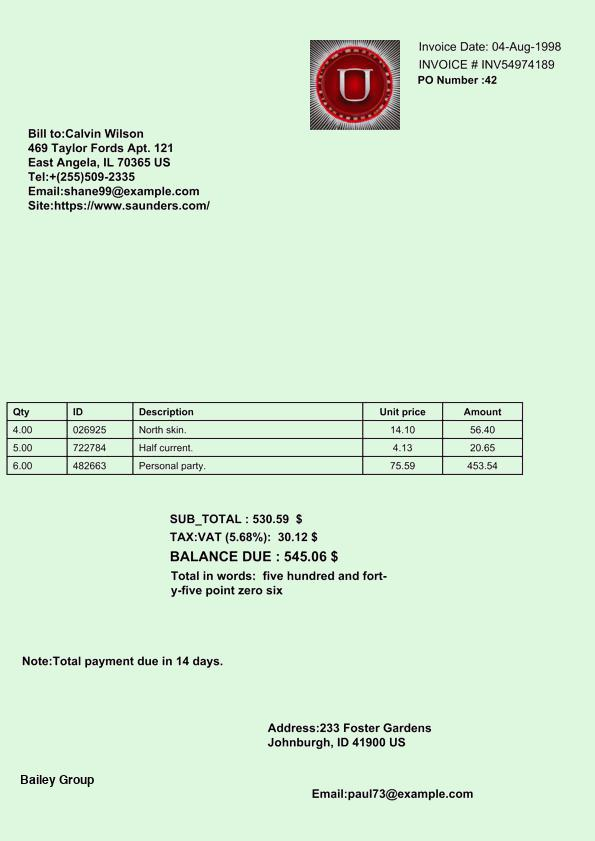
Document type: Invoice